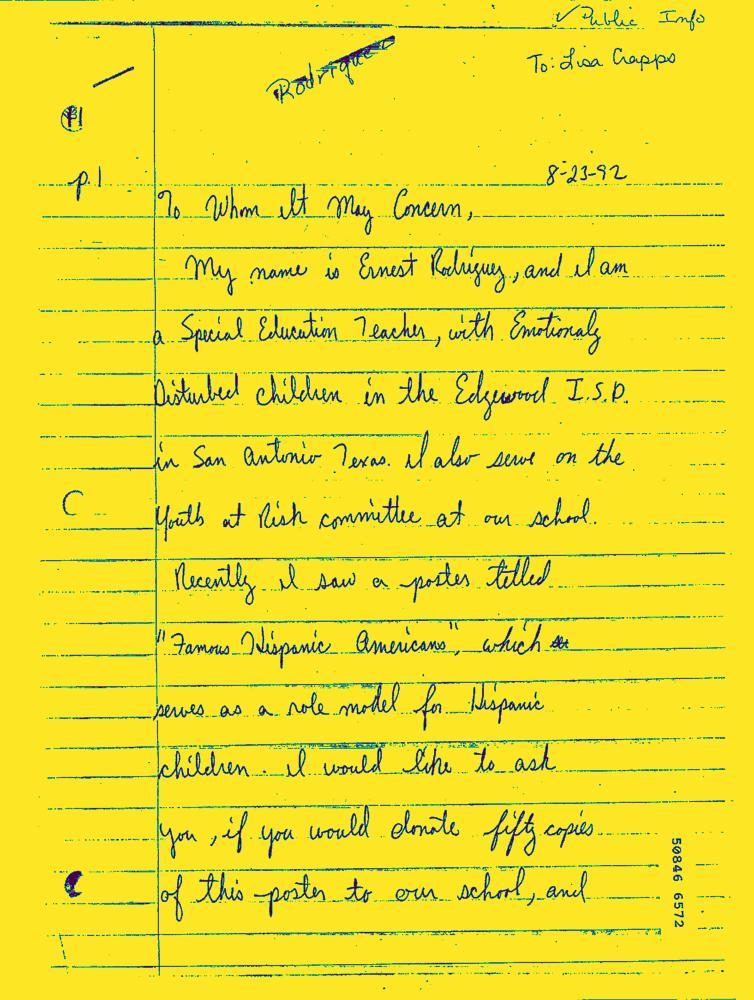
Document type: Hand-Written